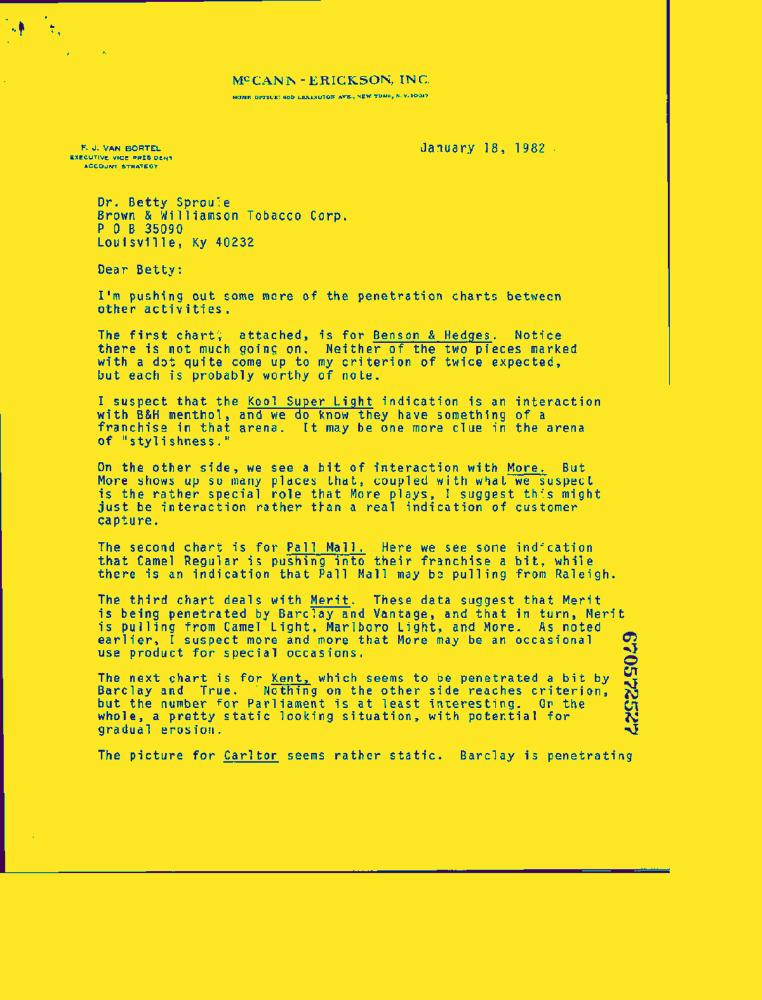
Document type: Letter-Doc